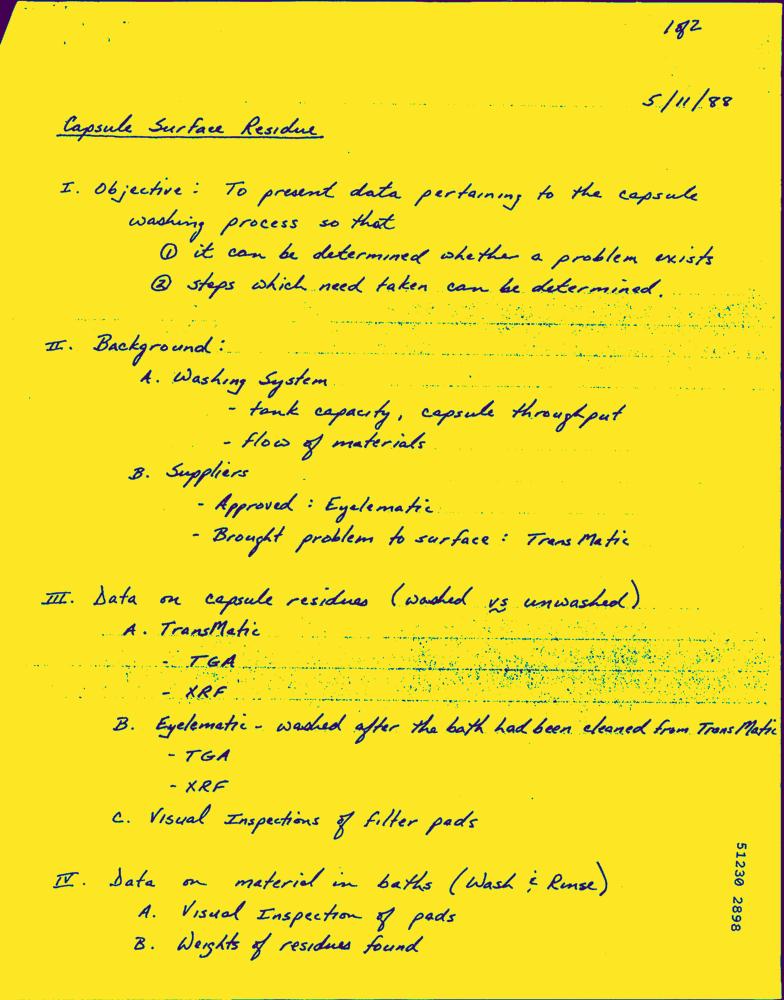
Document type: Hand-Written